Question: Explain the disease:
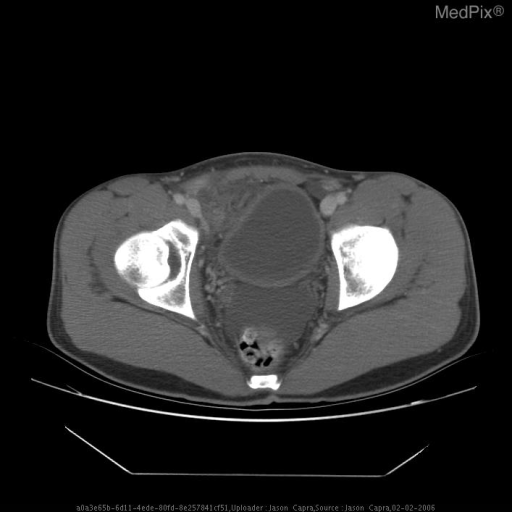
Answer: The disease is discussed as: Ruptured Appendicitis